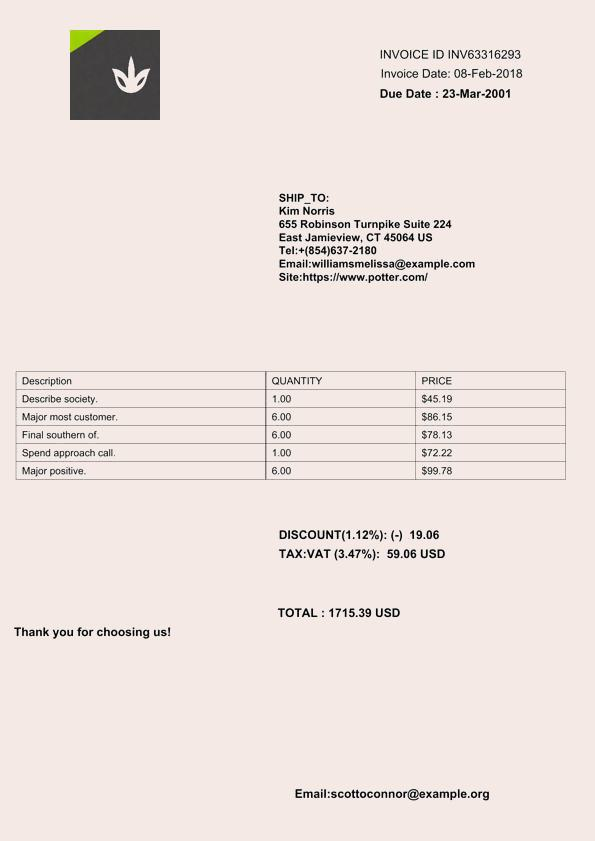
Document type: Invoice